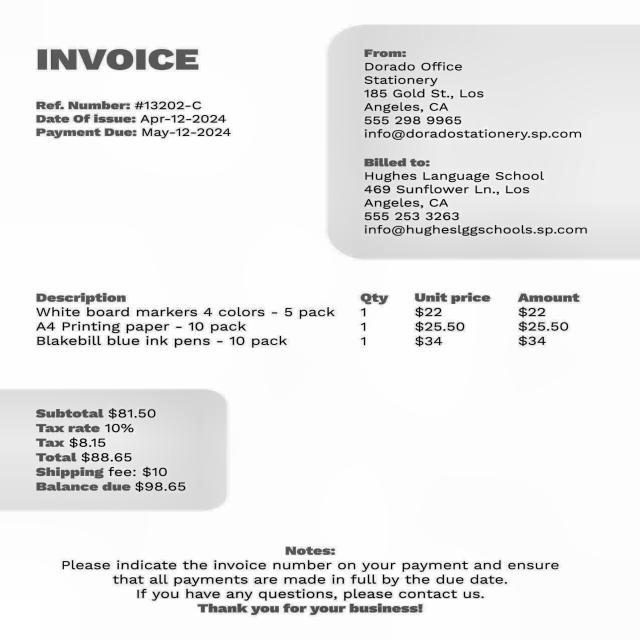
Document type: Invoice